Question: Describe the condition in detail:
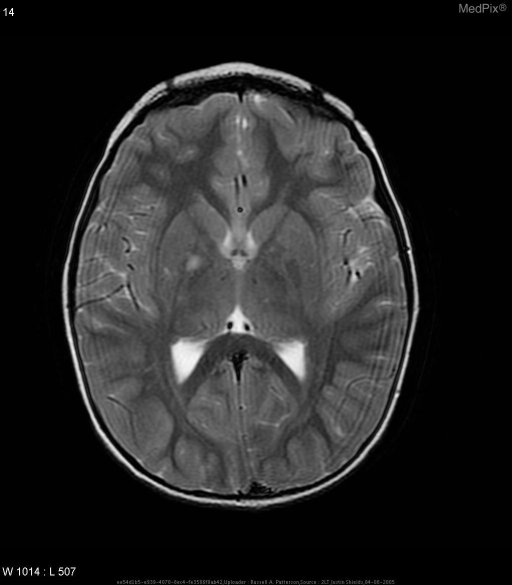
Answer: The disease is discussed as: Diagnosis of Neurofibromatosis Type 1
(Two Required for Dx)

    * Six or more caf? au lait macules over 5 mm in greatest diameter in prepubertal individuals and over 15 mm in greatest diameter in postpubertal individuals
    * Two or more neurofibromas of any type or one plexiform neurofibroma
    * Freckling in the axillary or inguinal regions
    * Optic glioma
    * Two or more Lisch nodules (iris harmartomas)
    * A distinctive osseous lesion such as sphenoid dysplasia or thinning of long bone cortex with or without pseudoarthrosis
    * A first-degree relative (parent, sibling, or offspring) with NF1 by the above criteria

Diagnosis of Neurofibromatosis Type 2
(Either #1 or #2)
   1. Bilateral masses of the eighth cranial nerve seen with appropriate imaging techniques (e.g., CT or MRI)
   2. A first-degree with NF2 and either A or B:
         A. Unilaterial mass of the eighth cranial nerve, or
         B. Two of the following:
                * Neurofibroma
                * Meningioma
                * Glioma
                * Schwannoma
                * Juvenile posterior subcapsular lenticular opacity
=====================
http://www.ncbi.nlm.nih.gov/entrez/query.fcgi?cmd=Search&db=pubmed&term=neurofibromatosis+diagnosis+criteria&tool=fuzzy
http://odp.od.nih.gov/consensus/cons/064/064_statement.htm
http://www.ncbi.nlm.nih.gov/entrez/query.fcgi?cmd=retrieve&db=pubmed&list_uids=12473765&dopt=Abstract
http://neurosurgery.mgh.harvard.edu/NFclinic/NFlinks.htm